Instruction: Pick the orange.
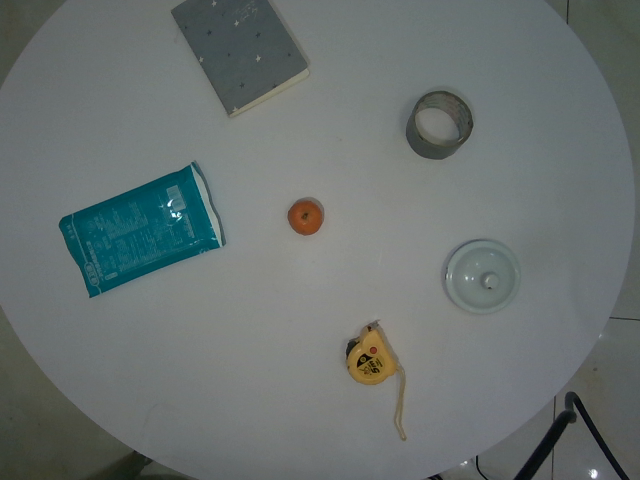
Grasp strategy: vertical